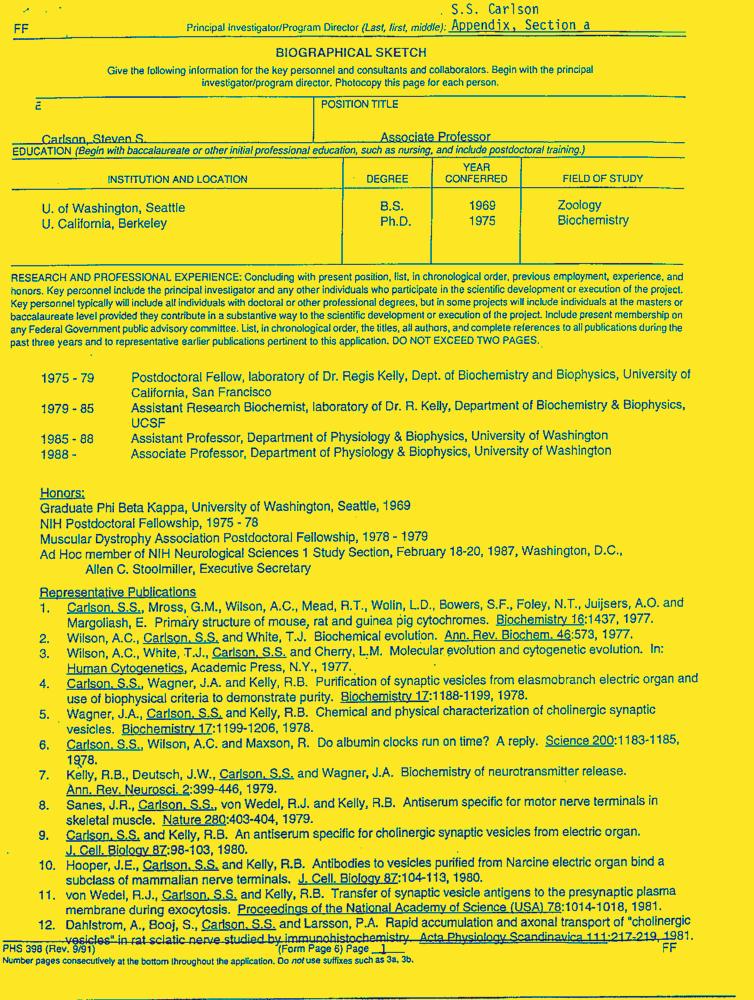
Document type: Resume-Doc